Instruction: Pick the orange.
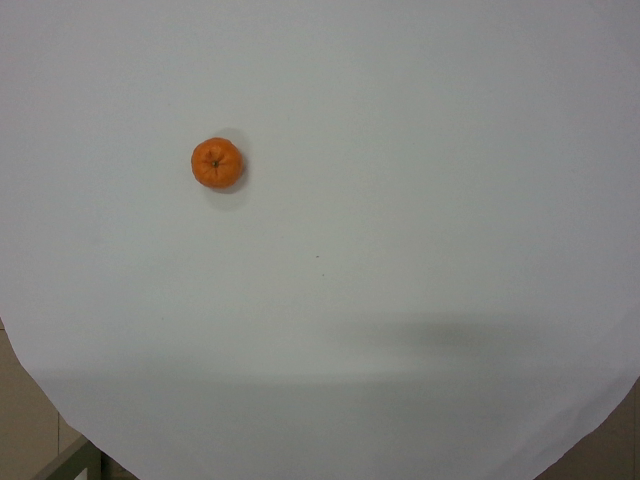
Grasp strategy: vertical